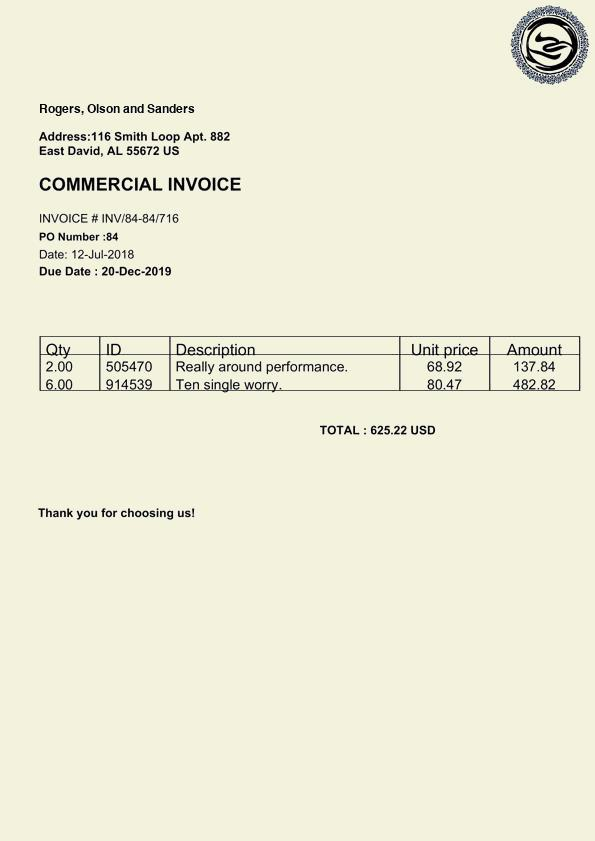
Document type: Invoice